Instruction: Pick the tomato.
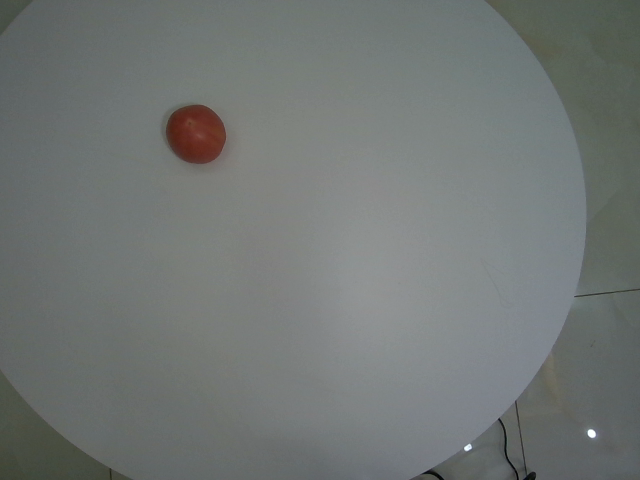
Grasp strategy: vertical